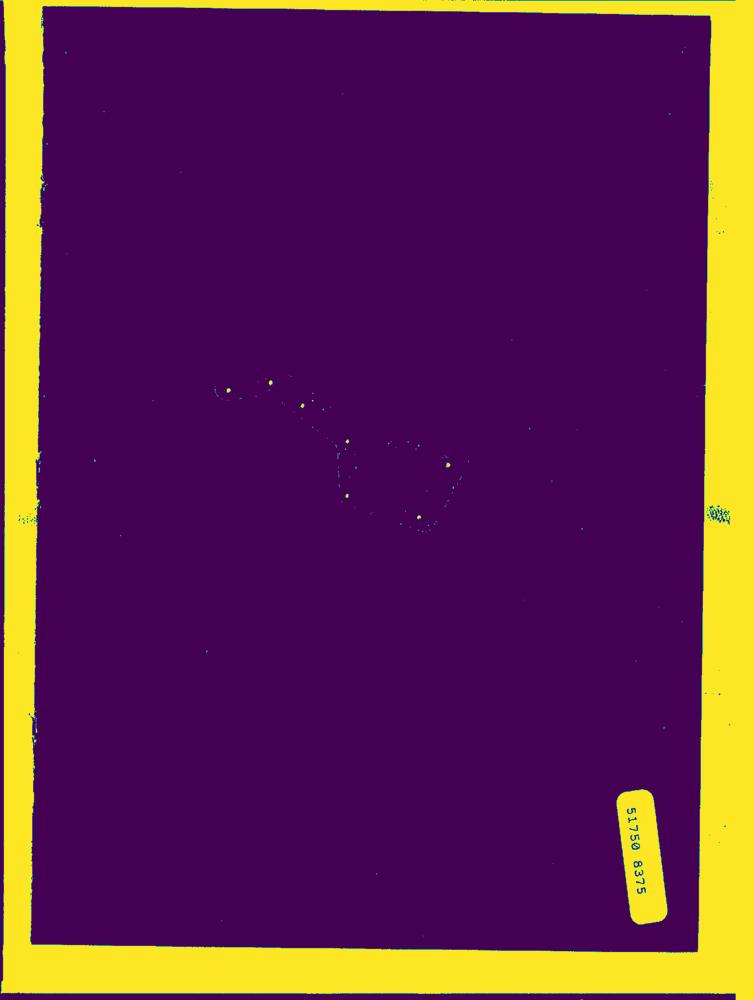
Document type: AD